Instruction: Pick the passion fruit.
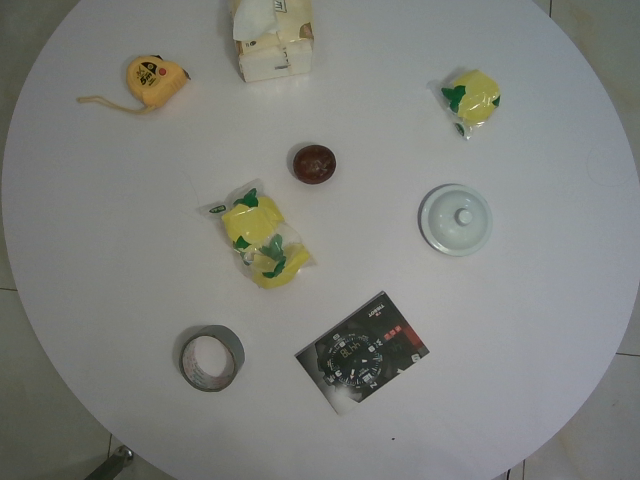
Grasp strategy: vertical